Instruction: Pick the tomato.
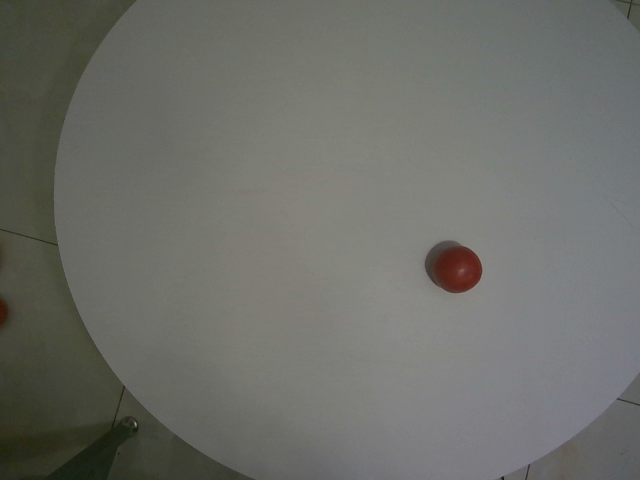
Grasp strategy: vertical